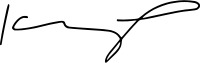
Signature of: alex karp